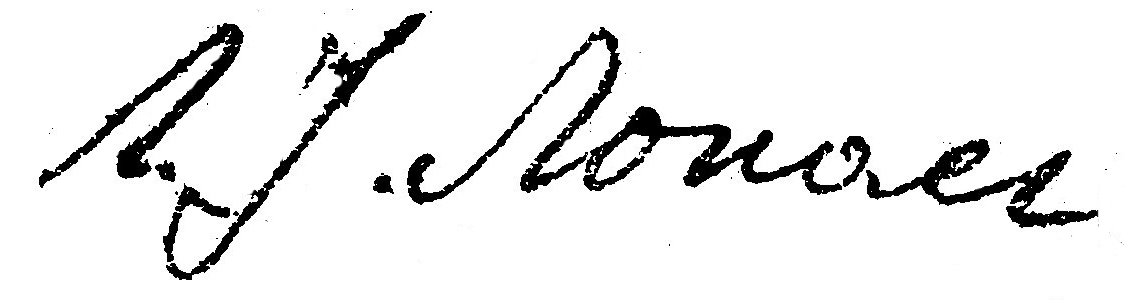
Signature of: laurynas lopas